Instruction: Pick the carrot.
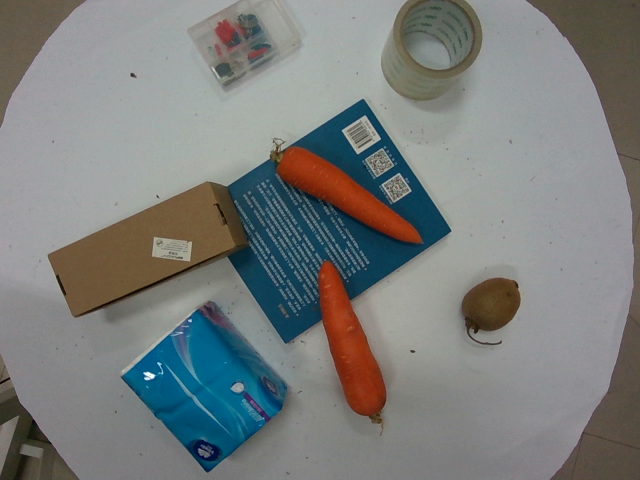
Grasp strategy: vertical